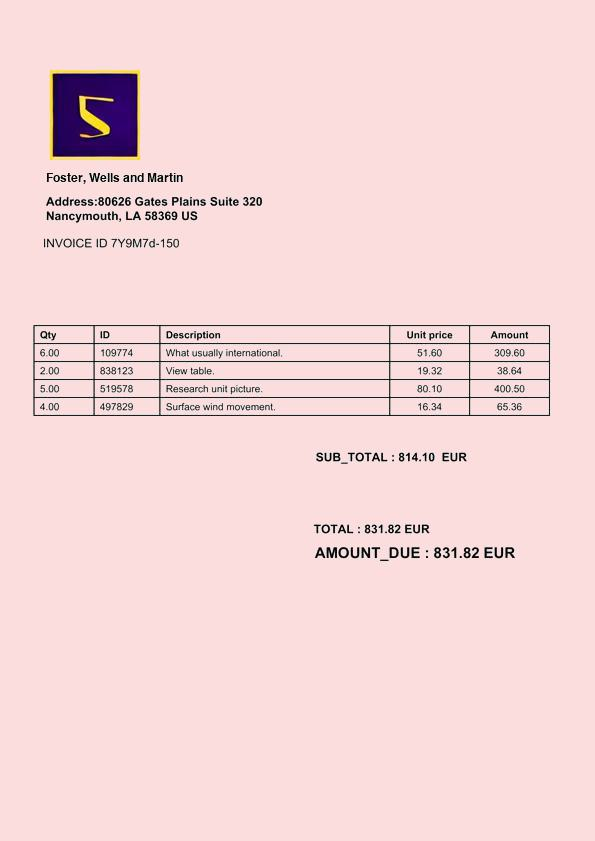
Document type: Invoice